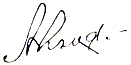
Signature of: antoni rząd